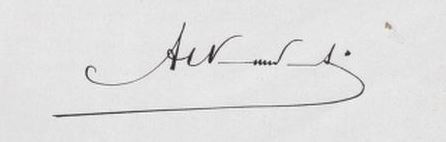
Signature of: alexander eppo van voorst tot voorst